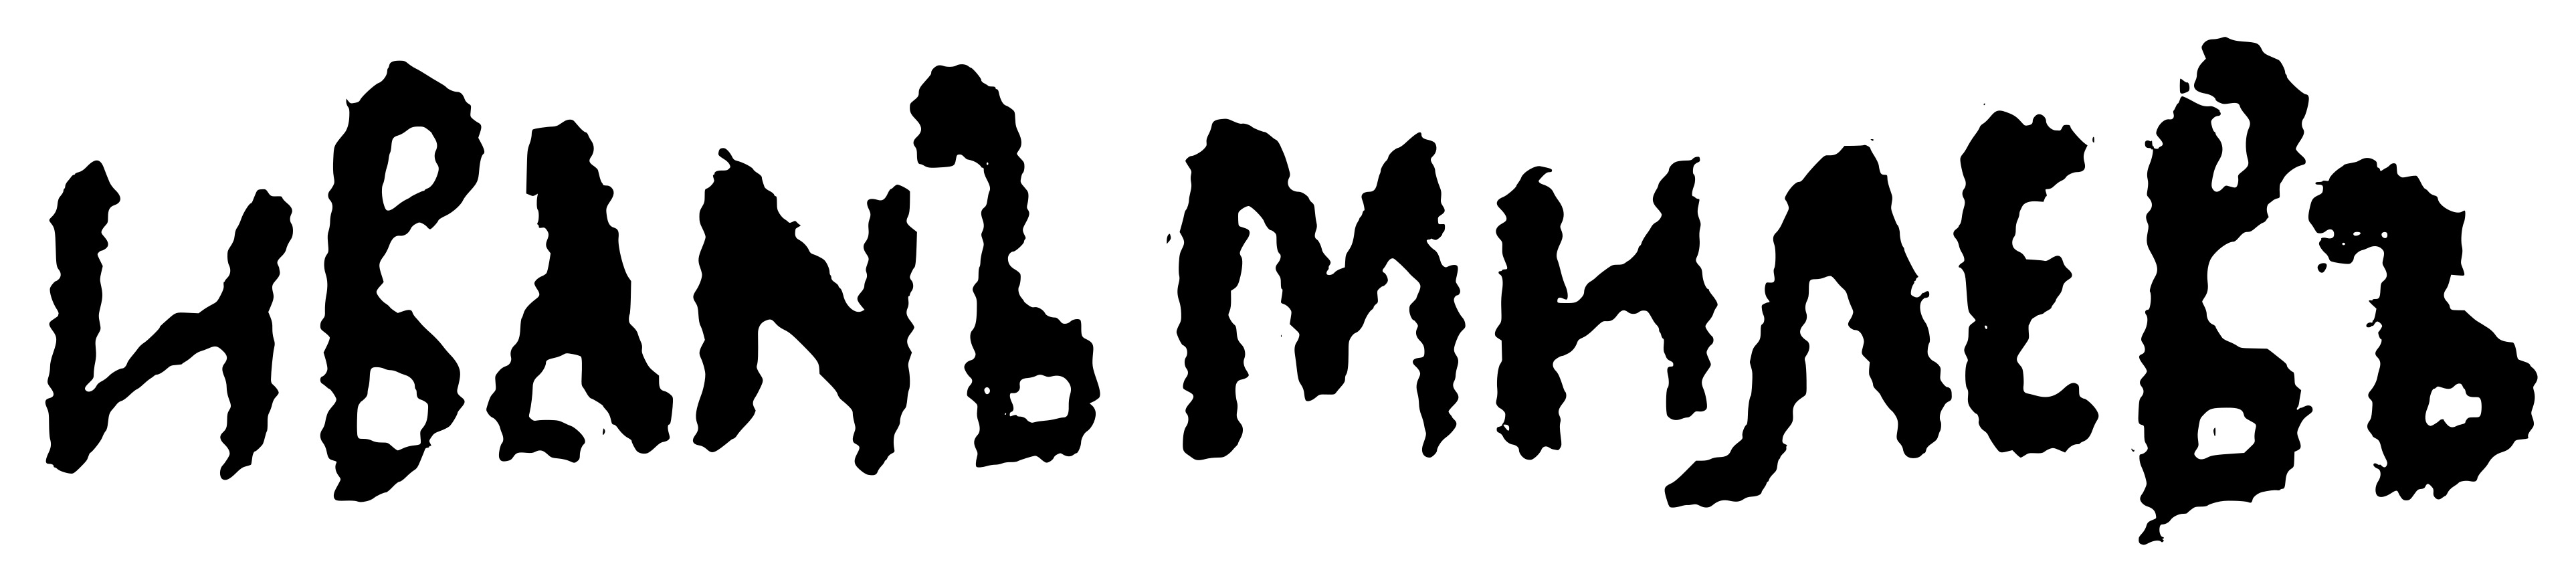
Signature of: ivan milev